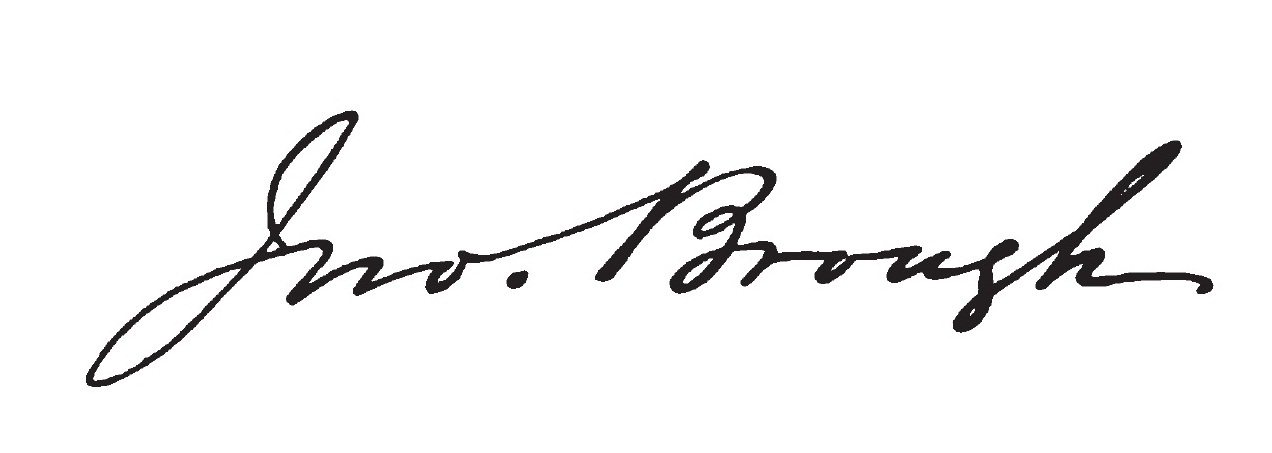
Signature of: john brough